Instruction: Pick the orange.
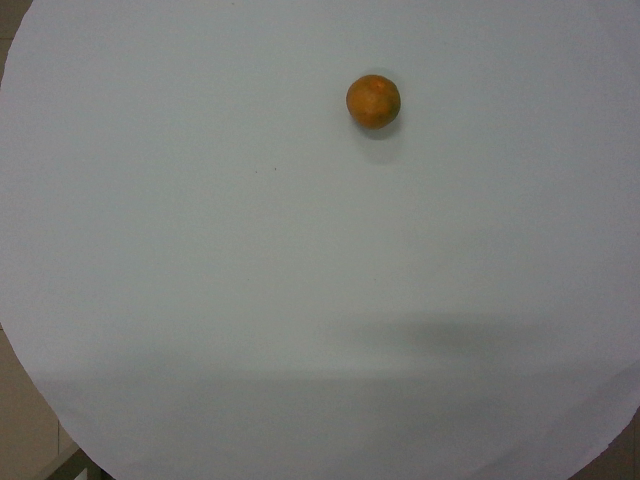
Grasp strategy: vertical